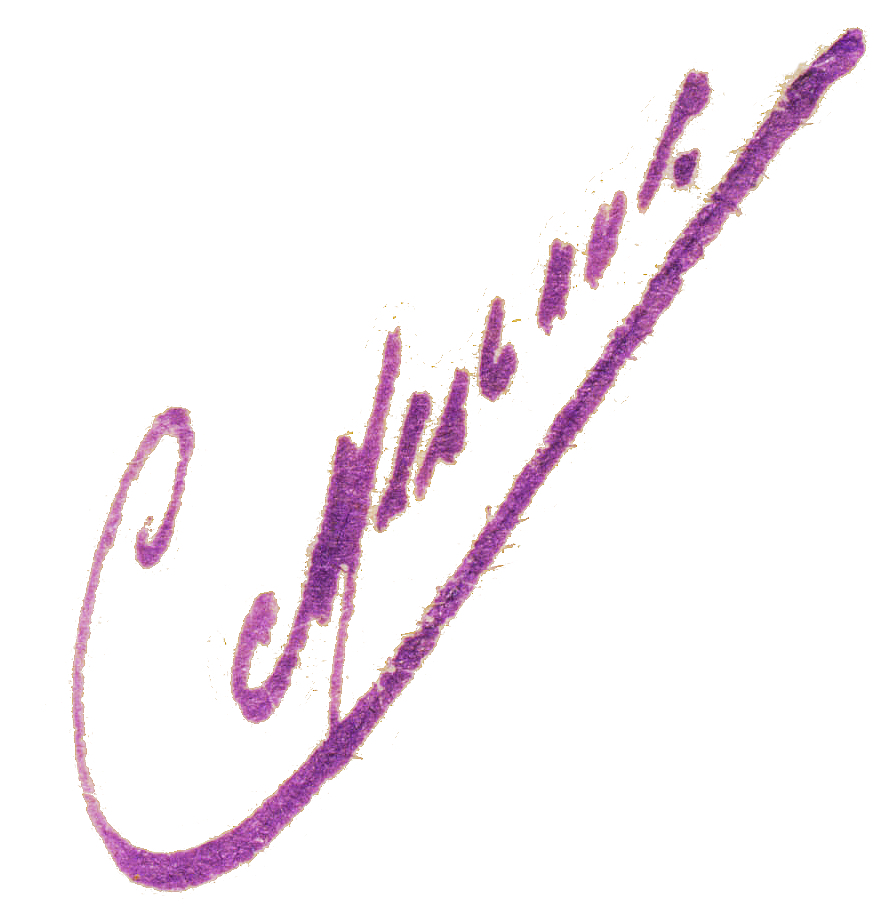
Signature of: q12122438